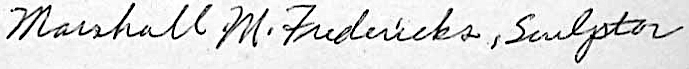
Signature of: marshall fredericks